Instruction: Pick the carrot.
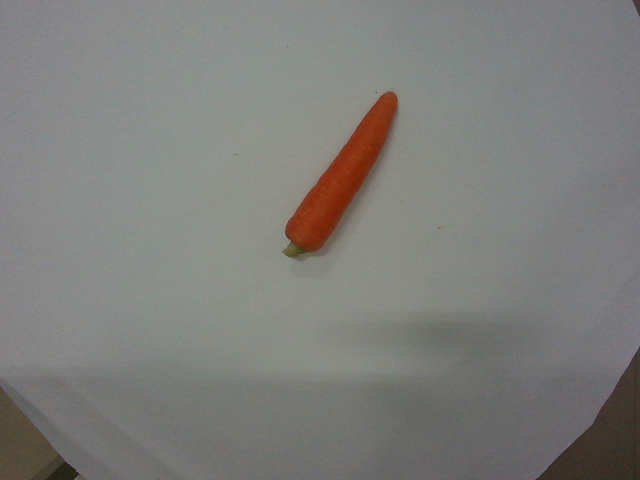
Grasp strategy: vertical